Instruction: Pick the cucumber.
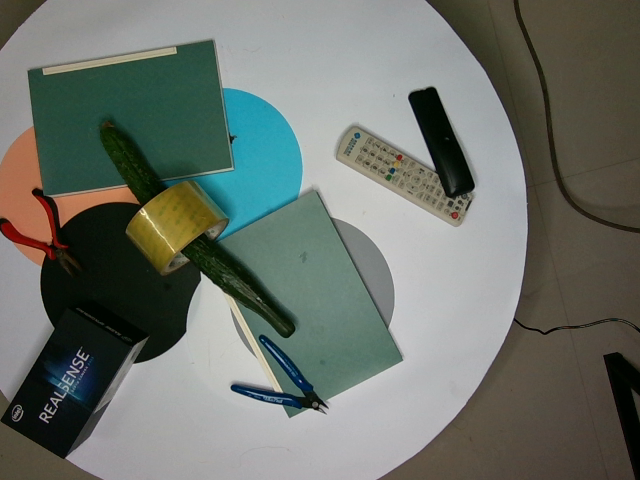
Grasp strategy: vertical